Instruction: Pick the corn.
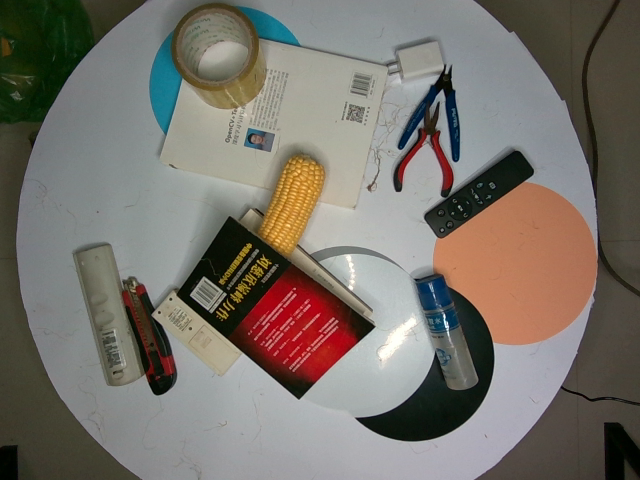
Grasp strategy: vertical